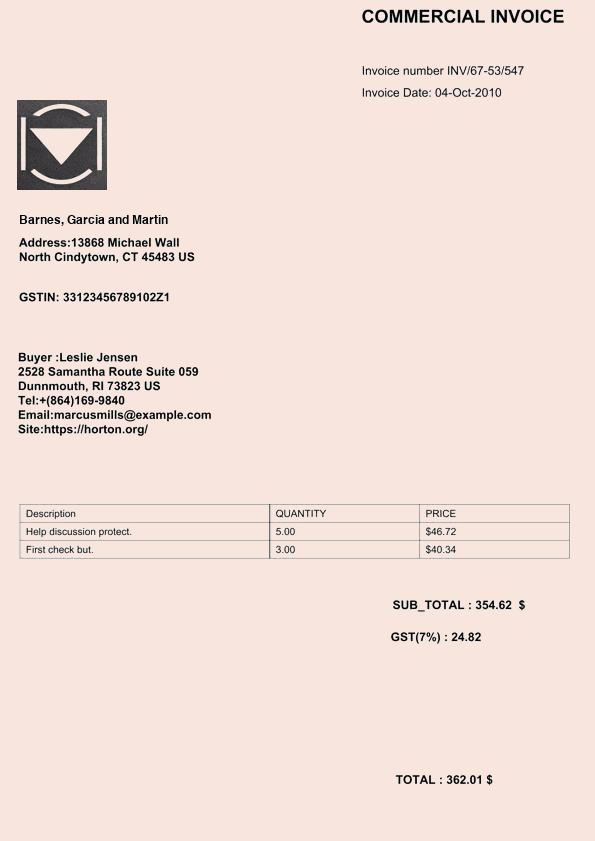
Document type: Invoice